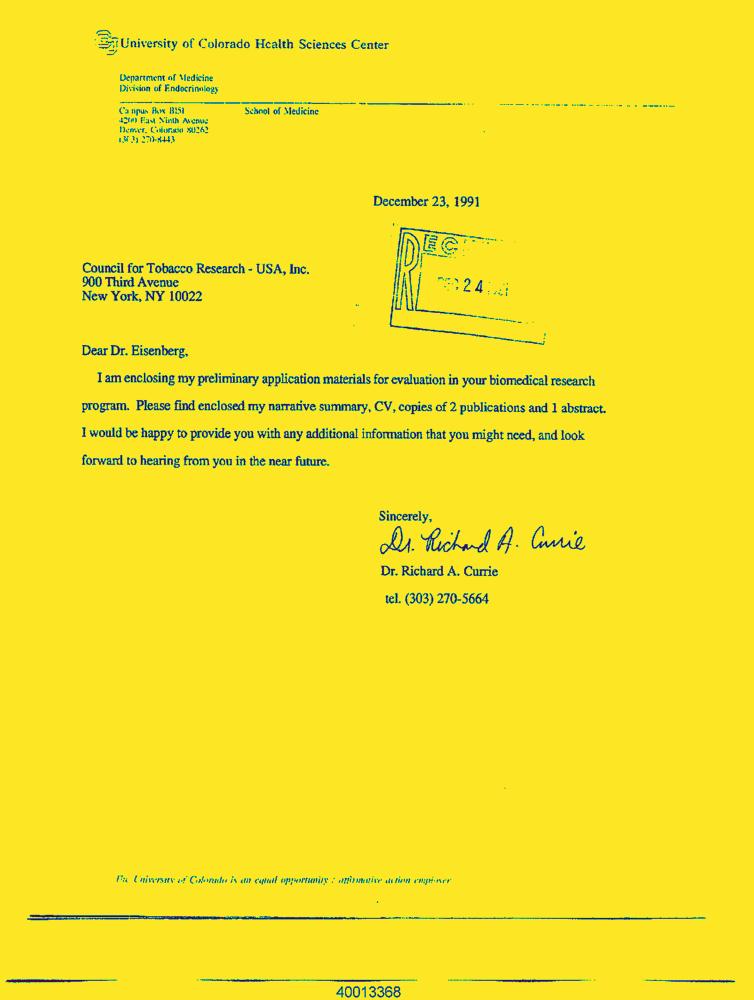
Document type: Letter-Doc